Question: How is the property described in the document?
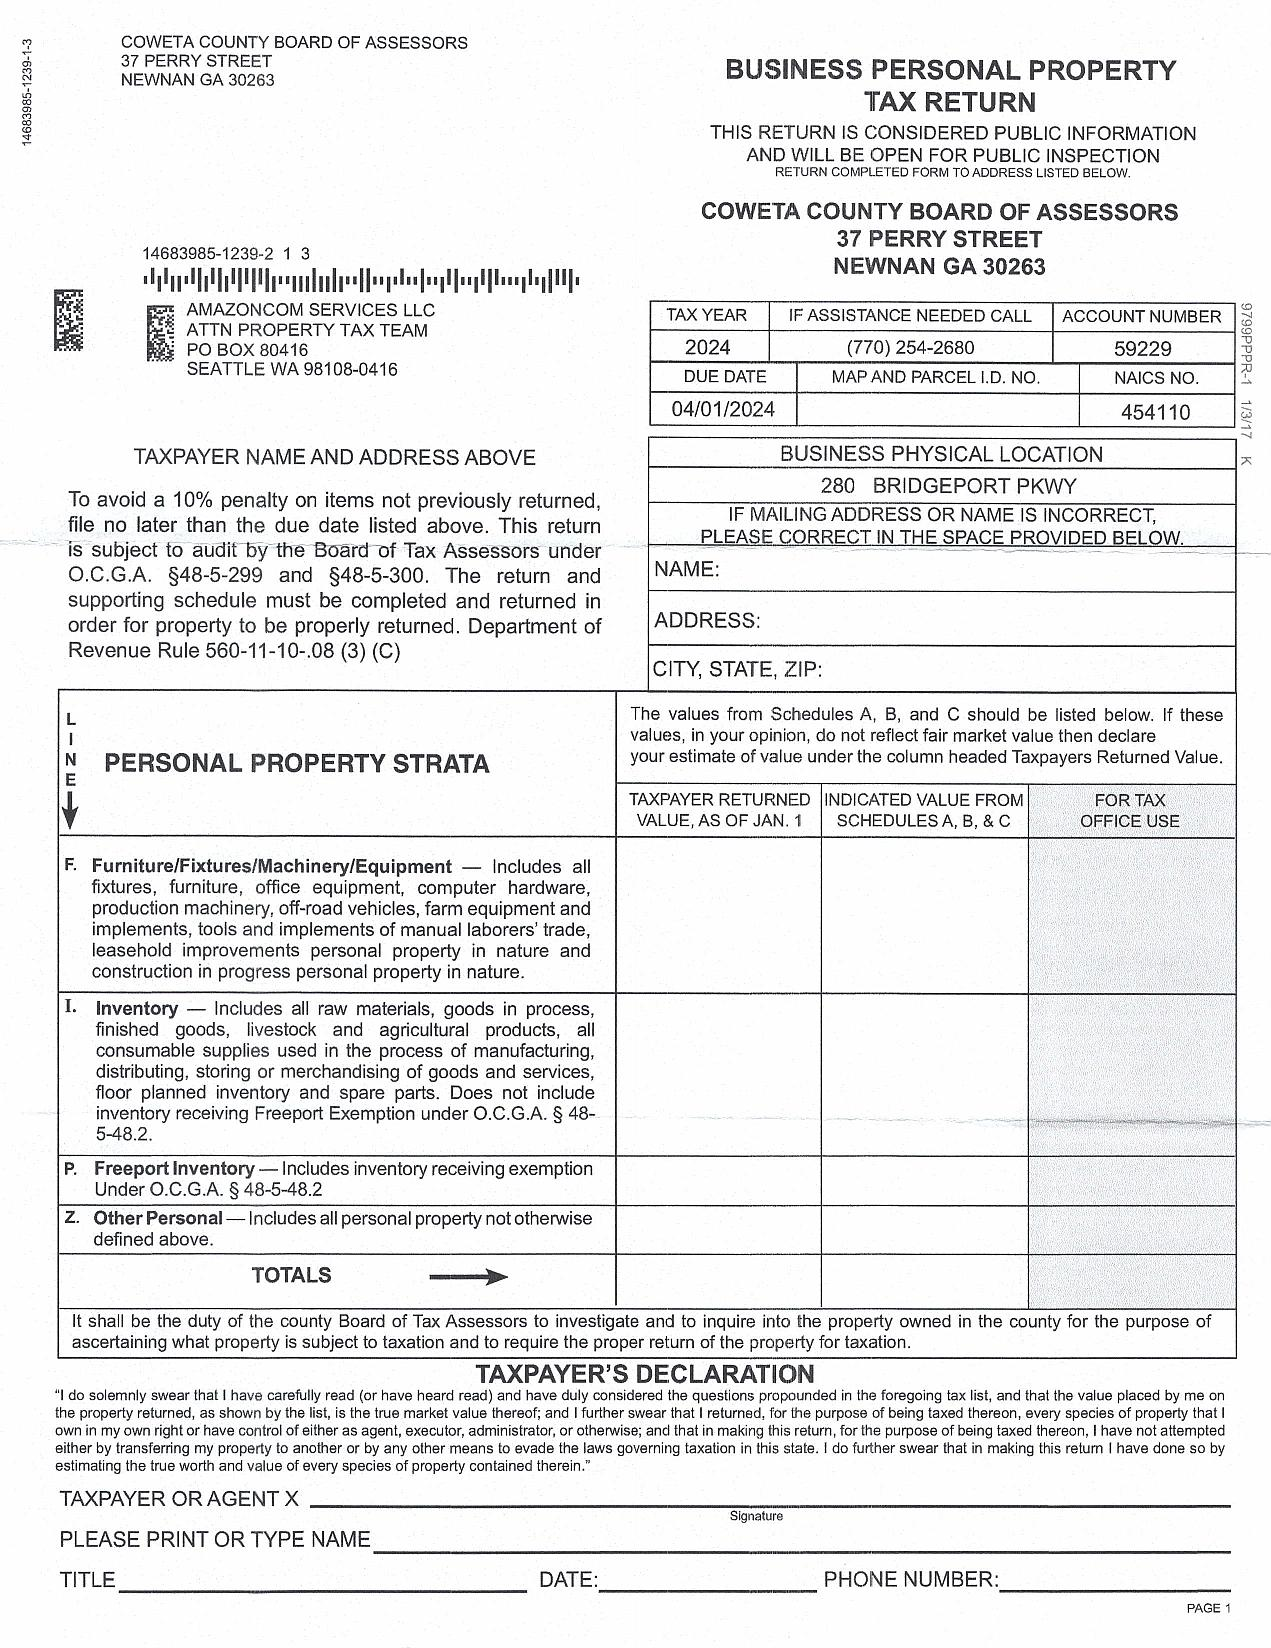
Answer: "PERSONAL PROPERTY STRATA"